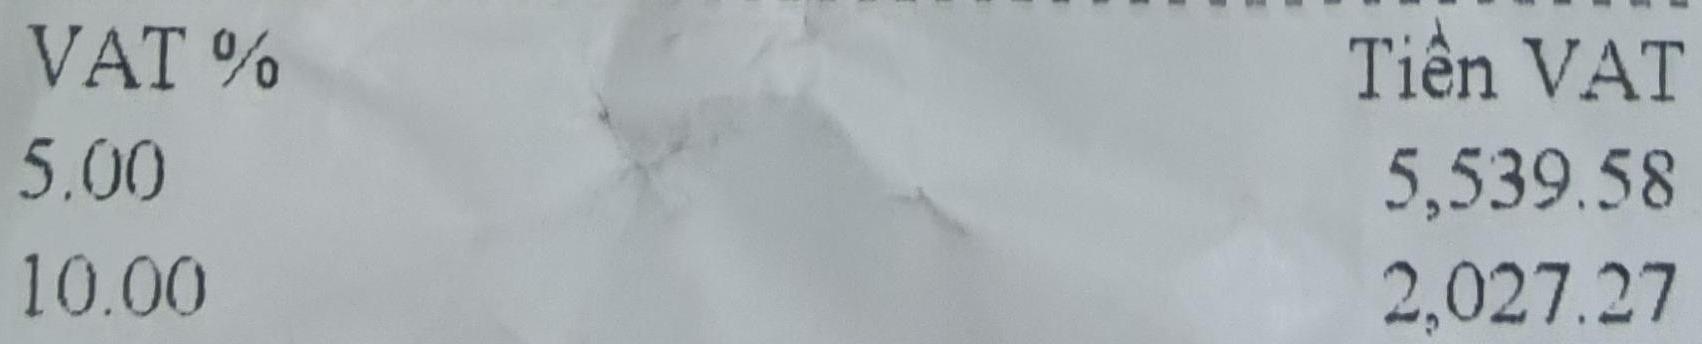
<table>
<tr>
<th>VAT %</th>
<th>Tiền VAT</th>
</tr>
<tr>
<td>5.00</td>
<td>5,539.58</td>
</tr>
<tr>
<td>10.00</td>
<td>2,027.27</td>
</tr>
</table>